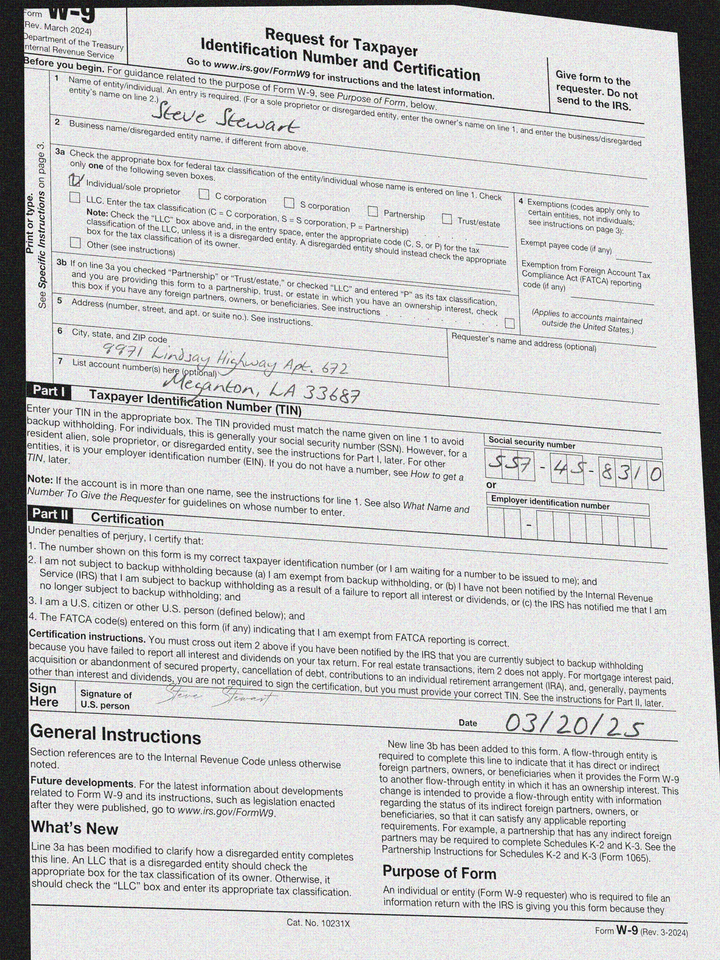
adr1: 9971 Lindsay Highway Apt. 672
adr2: Meganton, LA 33687
cbx: yes
ssn: 557458310
enm: Steve Stewart
sdt: 03/20/25